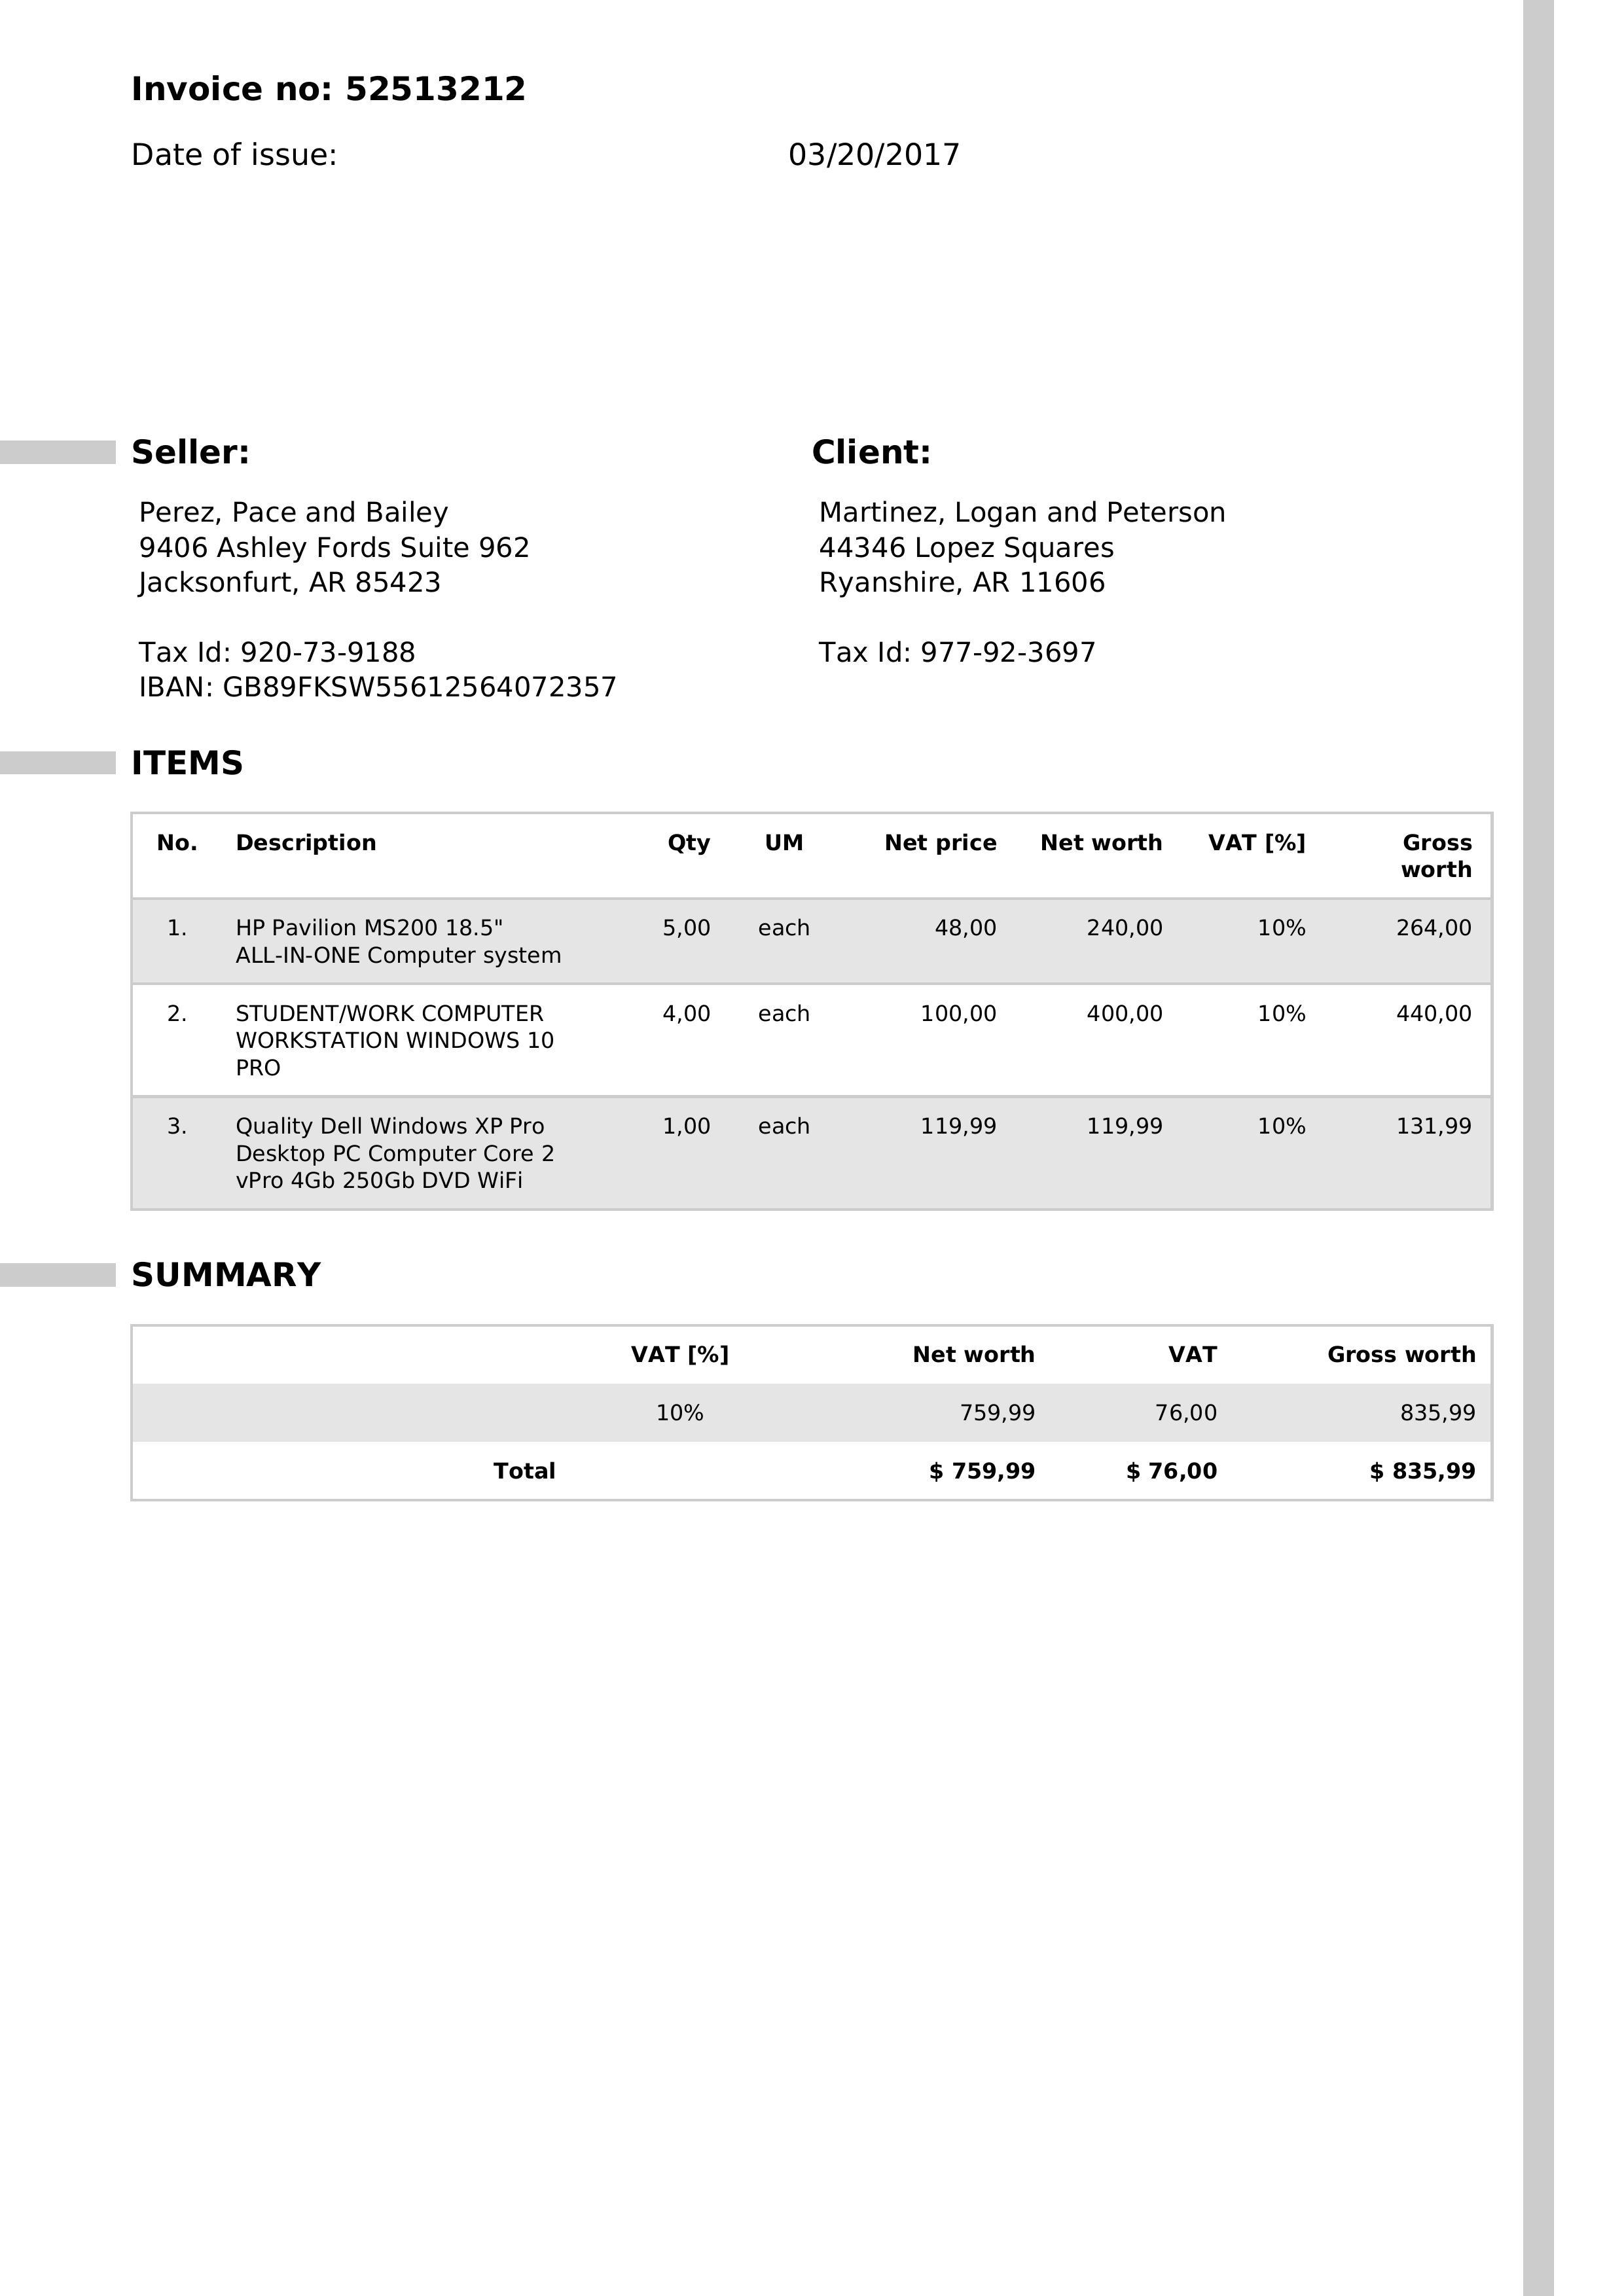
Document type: Invoice